Question: What might the diagnosis be?
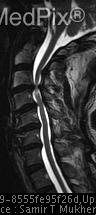
Answer: The possible diagnosis includes •  Disk Herniation w/mass effect
Prior to imaging, considerations also included transverse myelitis, acute inflammatory demyelinating polyneuropathy, and peripheral nerve trauma..